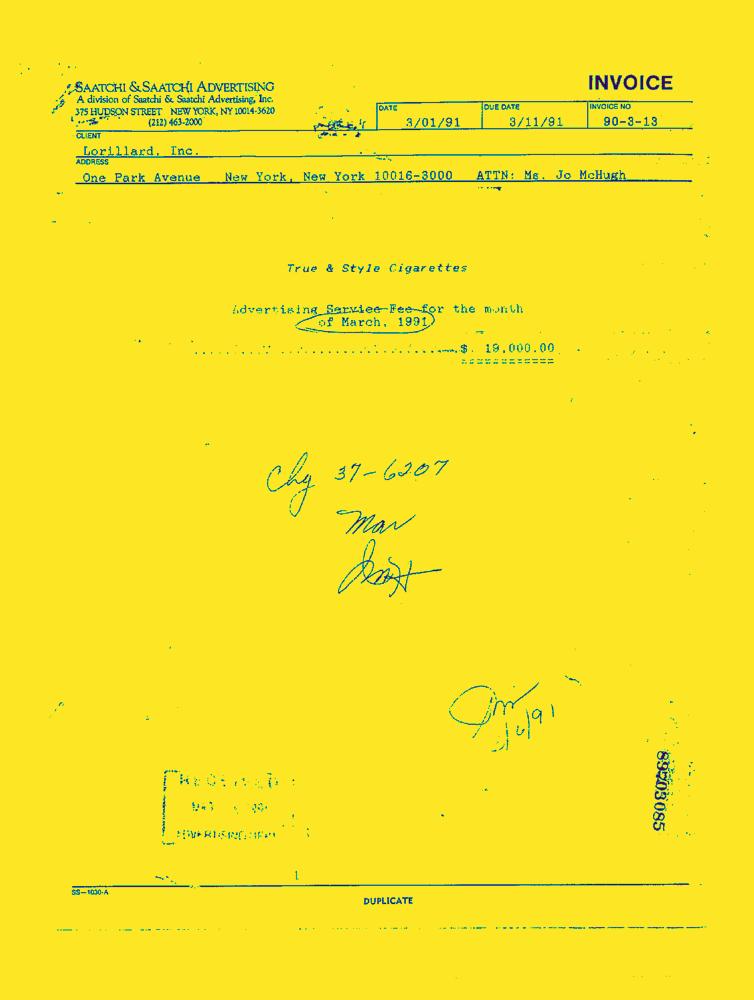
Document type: Invoice-Doc